Question: What type of tax is indicated in the document, personal property or real estate?
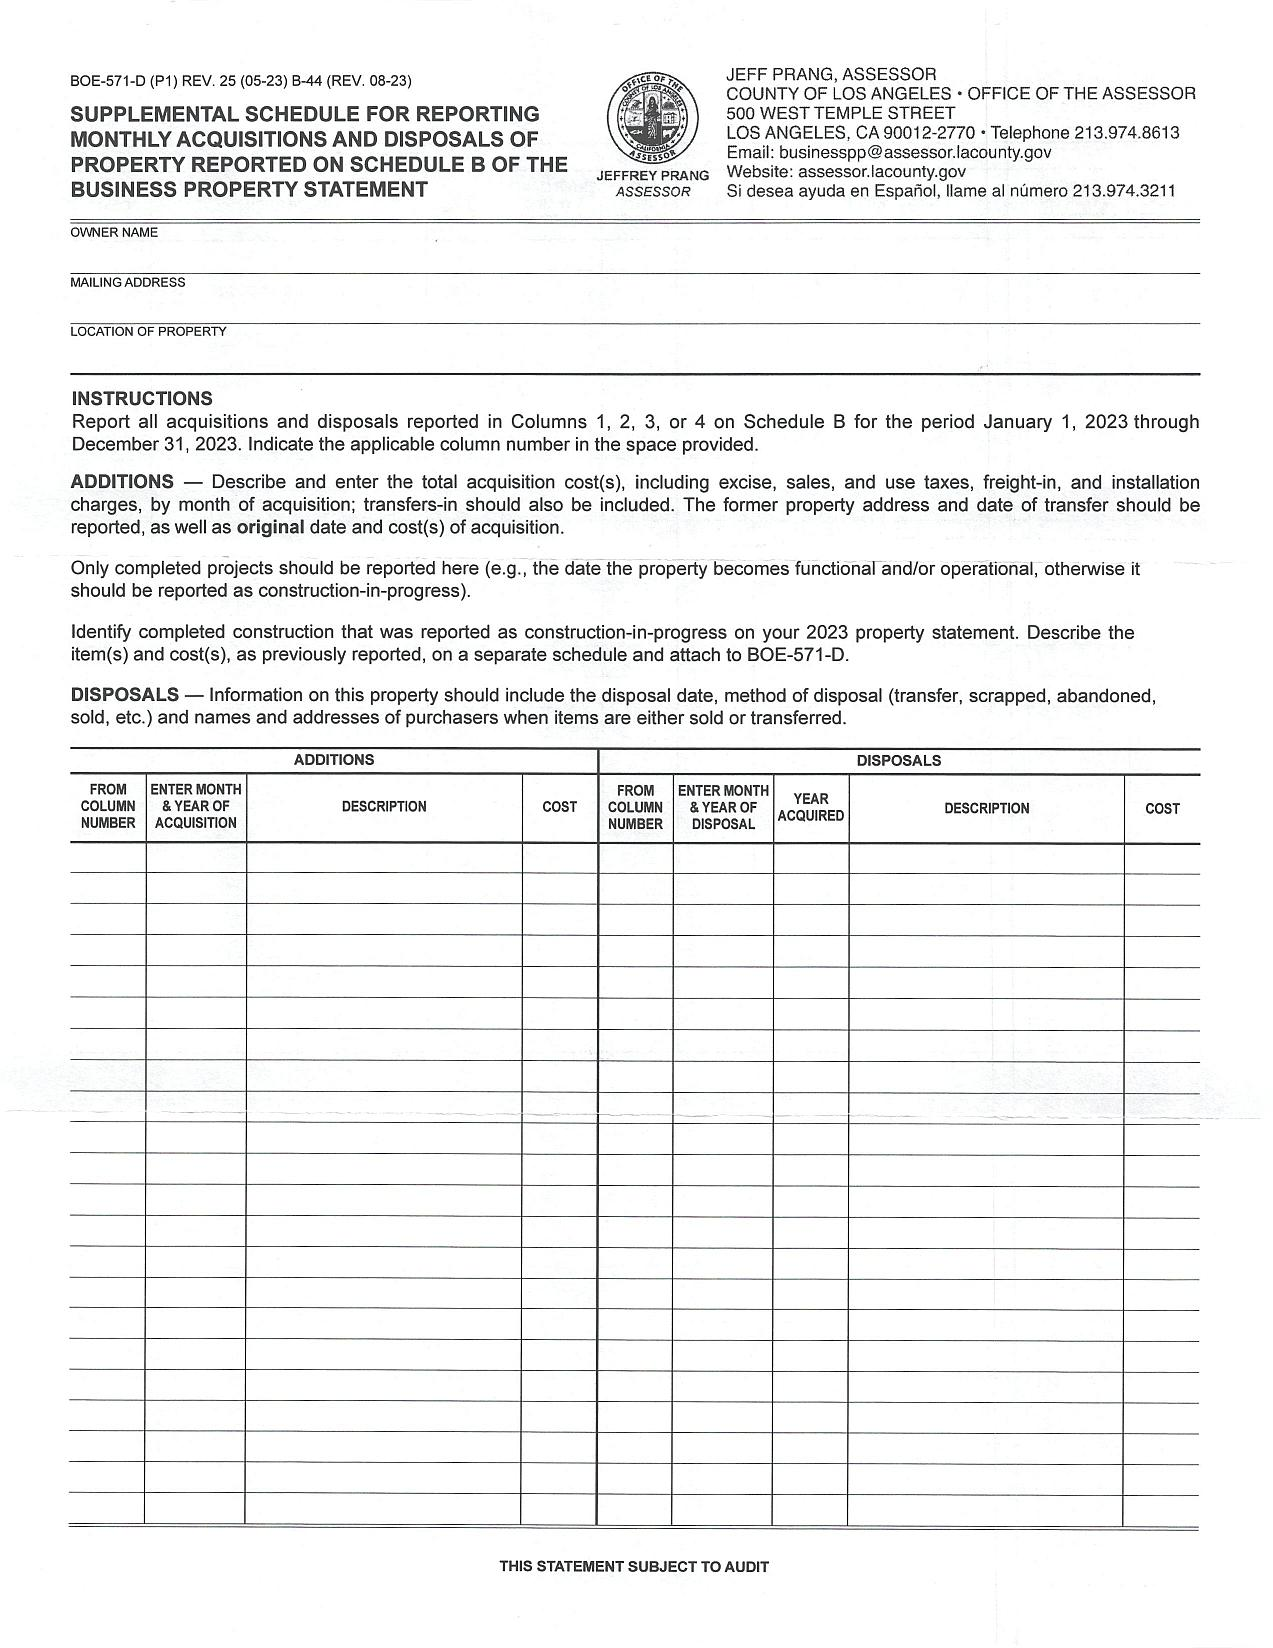
Answer: "Business Property Tax"